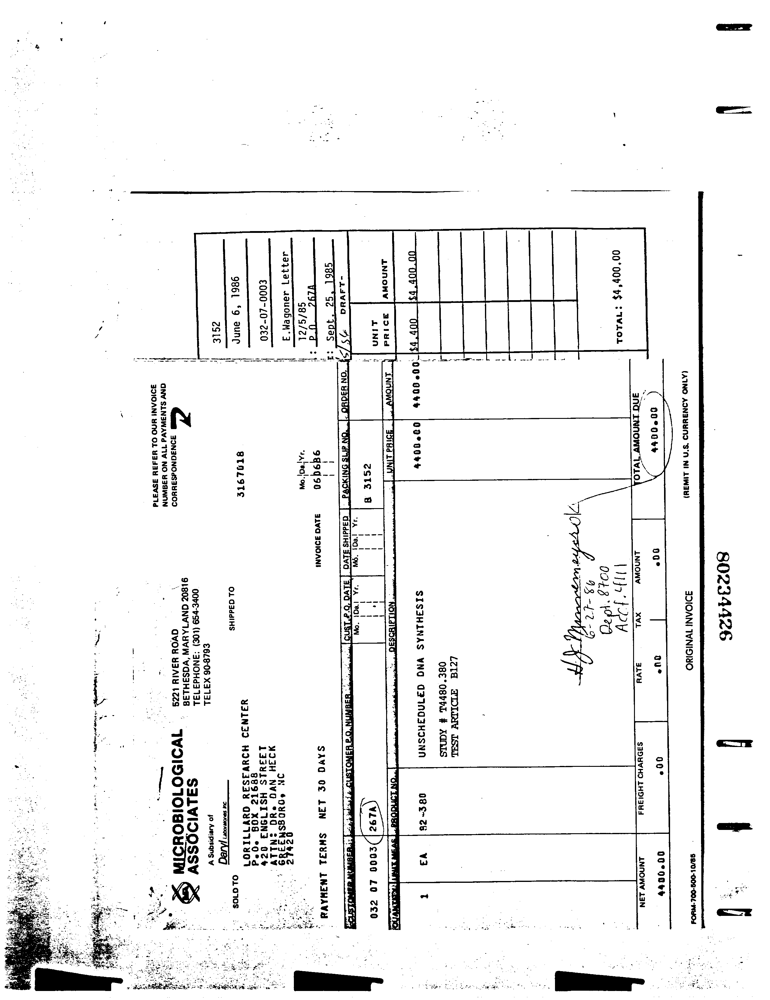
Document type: Invoice